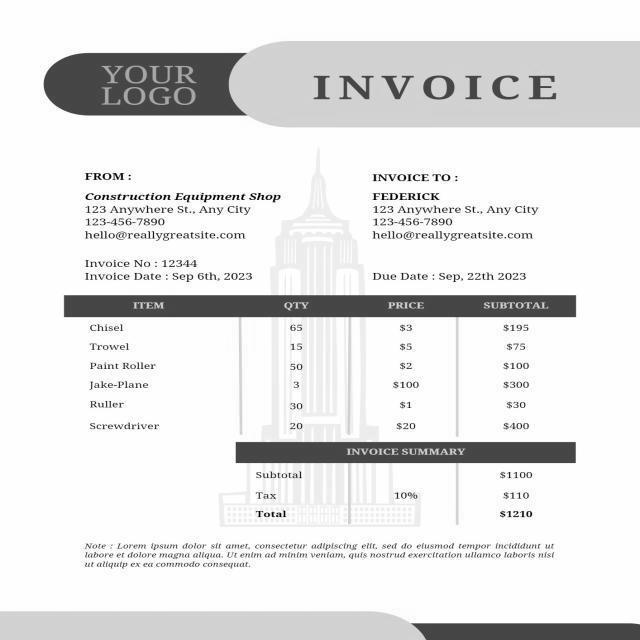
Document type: Invoice